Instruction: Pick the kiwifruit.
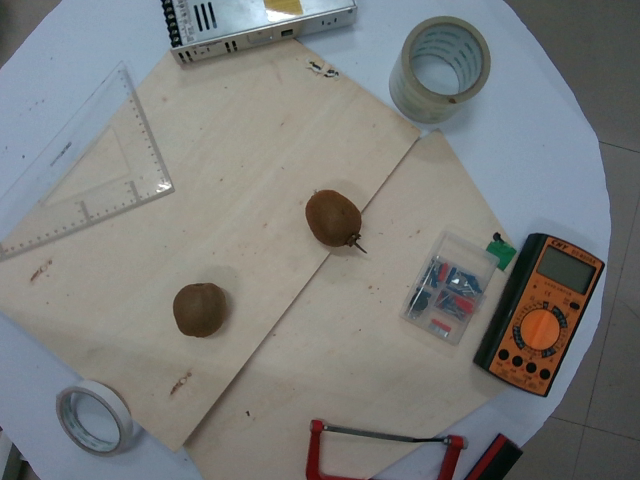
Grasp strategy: vertical